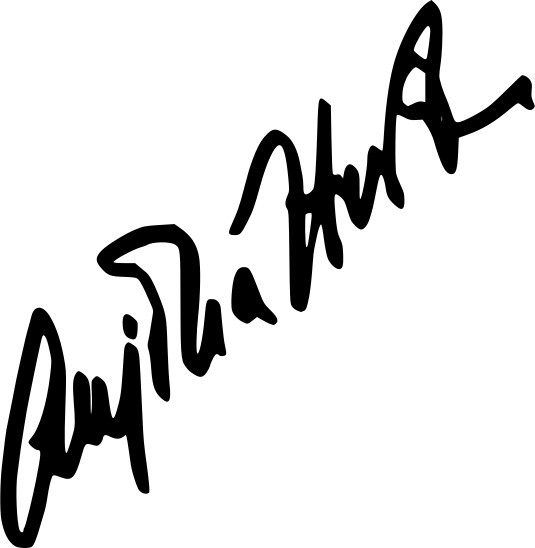
Signature of: anjelica huston